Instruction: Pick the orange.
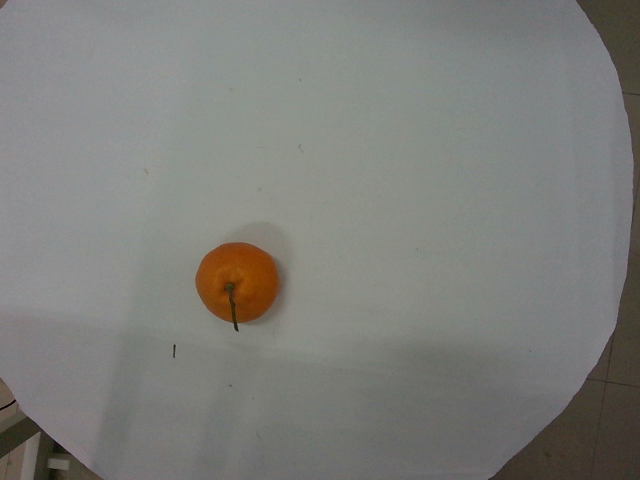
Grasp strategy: vertical